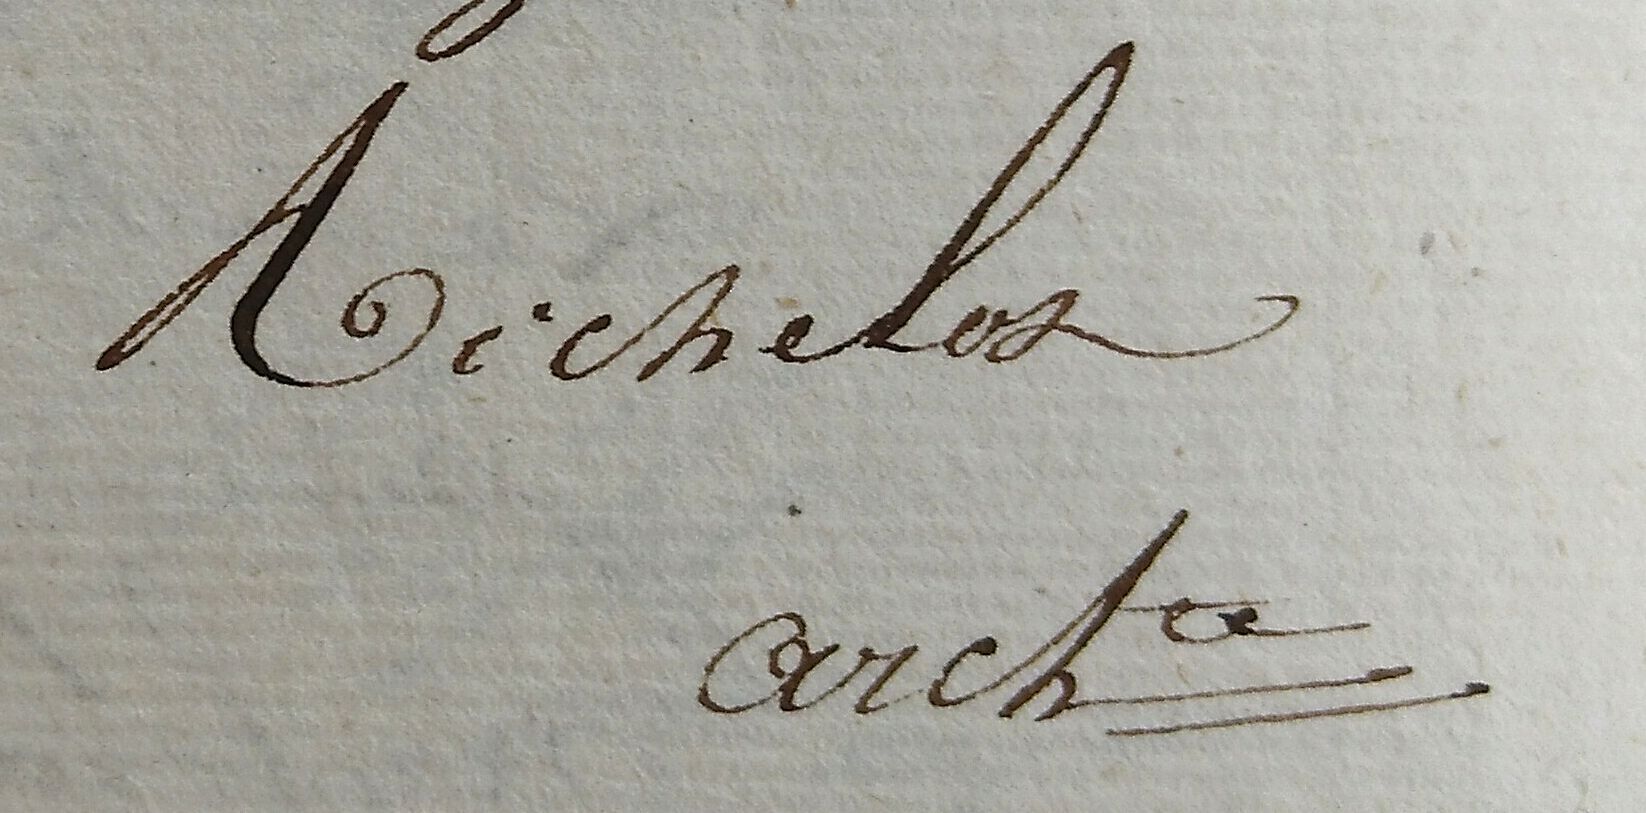
Signature of: louis richelot